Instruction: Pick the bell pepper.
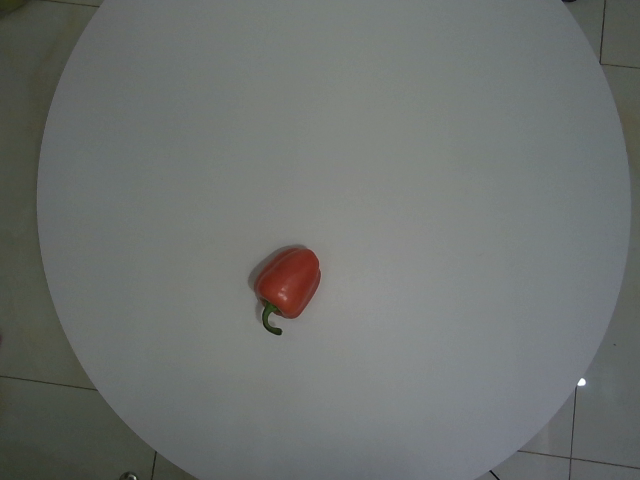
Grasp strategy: vertical